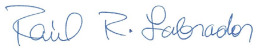
Signature of: raúl labrador